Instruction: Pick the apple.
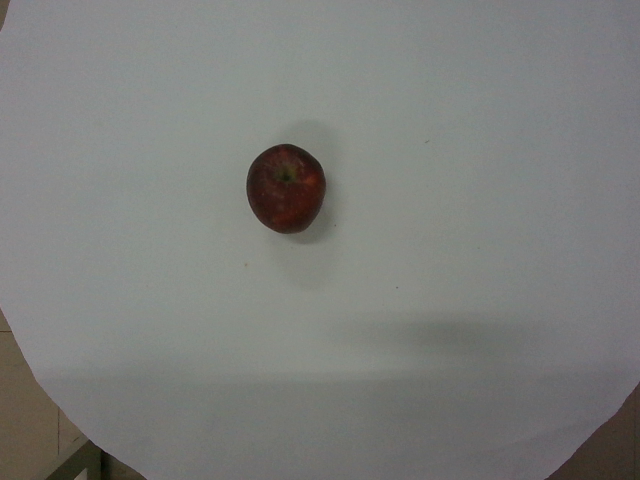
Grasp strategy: vertical